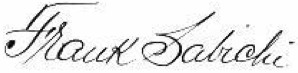
Signature of: frank sabichi